Question: What is the potential diagnosis?
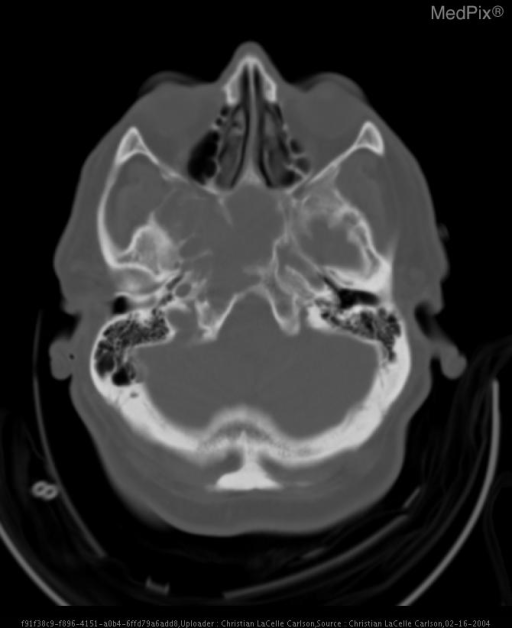
Answer: The possible diagnosis includes Meningioma, malignant meningioma, metastasis..